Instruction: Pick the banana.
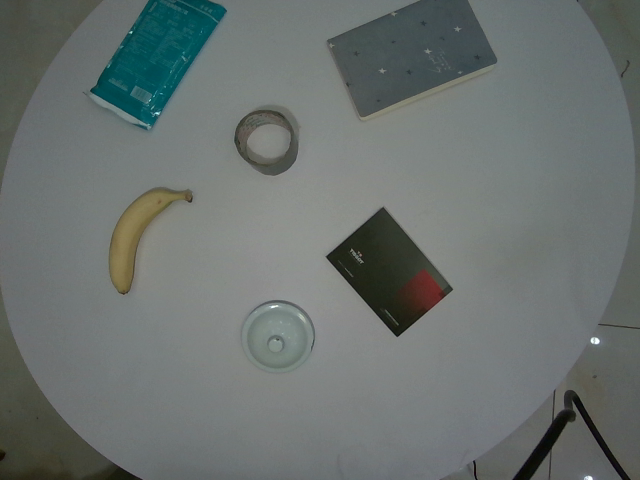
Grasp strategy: vertical